Question: What was observed in the imaging?
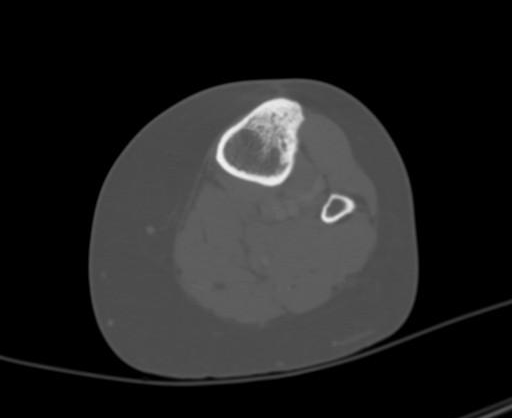
Answer: The imaging shows Plain film: film shows anatomic alignment without fracture.  Ill-defined sclerosis is seen in the lateral aspect of the metadiaphysis of the proximal tibia. Osteophytosis is seen in the medial femoral condyle and patella.

NM scan (25.3 mCi of Tc-99m MDP IV): There is moderate, focal uptake in the region of the plain film abnormality. No other areas of abnormal radiopharmaceutical uptake.

MR: Lesion within the lateral proximal tibia in a metadiaphyseal location measures 8 cm in greatest dimension. Ill-defined borders. Lateral cortex appears intact and may or may not be involved with the lesion. Some new bone formation may be present. Lesion has low T1, low T1 fat-sat, high T2 and some enhancement heterogeneously in the lesion.

CT: There is an anterolateral, cortically based sclerotic lesion extending into the anteromedial medullary space, with whispy margins and note
of serpiginous lucencies running through it.   There is no evidence of cortical destruction or fracture or fibular involvement or soft tissue involvement.   There is no significant periosteal change.   This
lesion involves the anterolateral metaphysis and proximal diaphysis of the left tibia. There is an anterolateral, cortically based sclerotic lesion
extending into the anteromedial medullary space, with hispy margins and note of serpiginous lucencies running through it.   There is no evidence of cortical destruction or fracture or fibular involvement or soft tissue involvement.   There is no significant periosteal change.   This lesion involves the anterolateral metaphysis and proximal diaphysis of the left tibia.  Correlation with recent MRI showing serpiginous contrast enhancement within the cortically based lesion and this constellation of CT
findings is most consistent with a cortically based osseous hemangioma..